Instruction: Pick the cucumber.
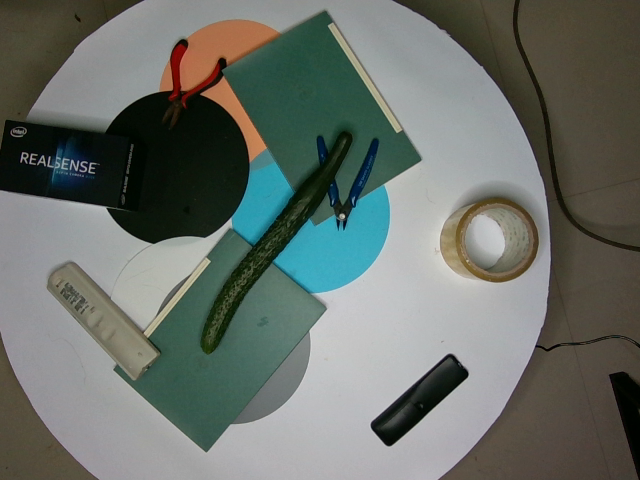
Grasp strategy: vertical